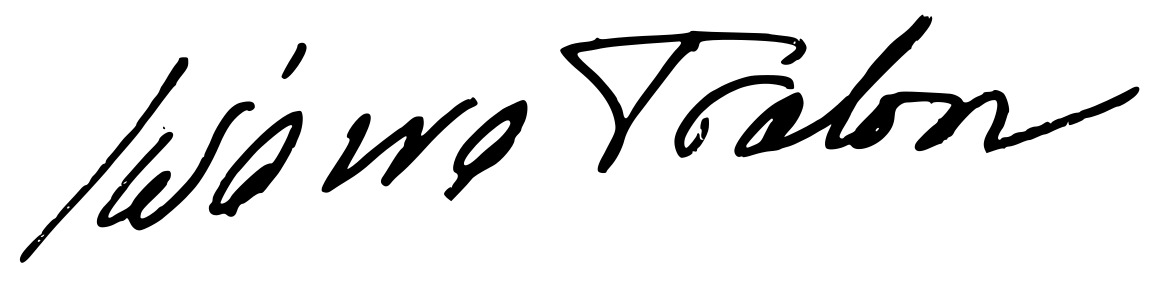
Signature of: ioanna tsatsou